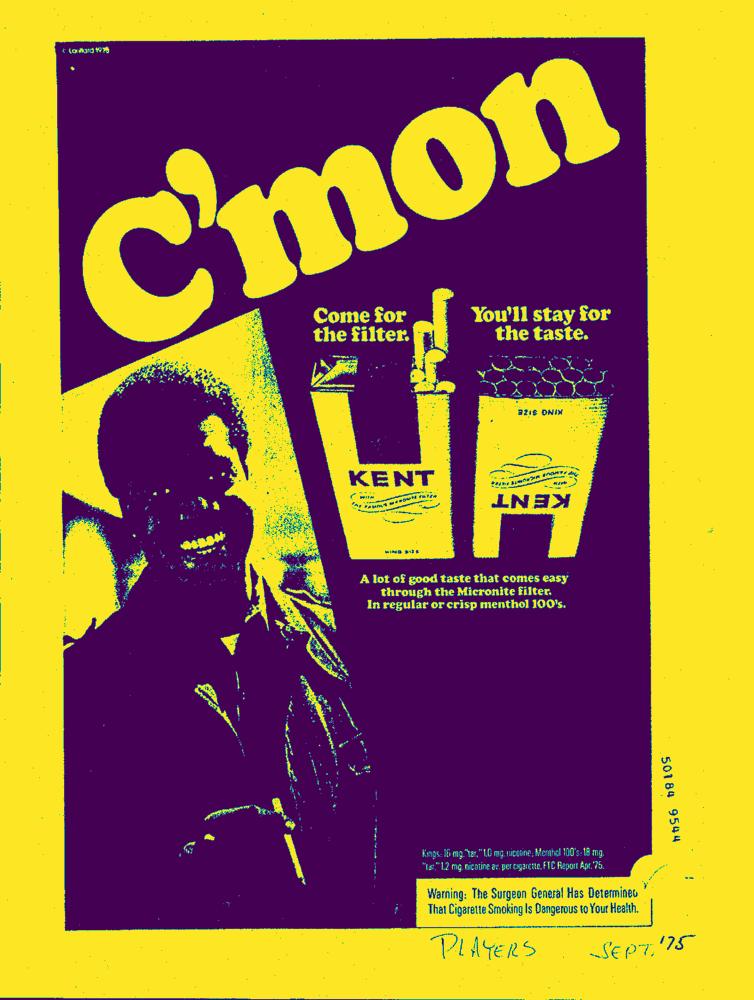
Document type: AD